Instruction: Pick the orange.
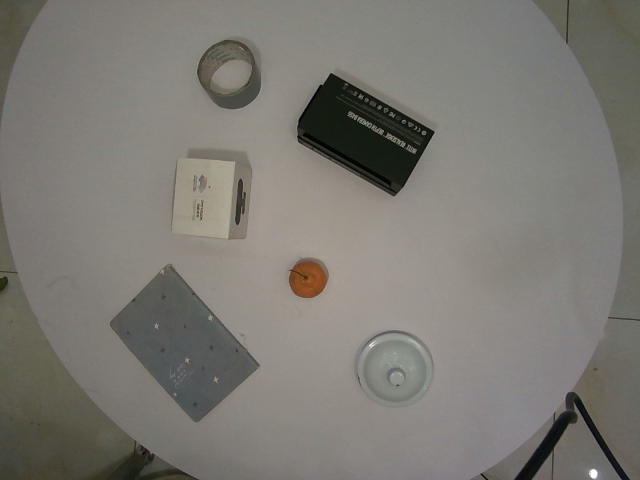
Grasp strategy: vertical